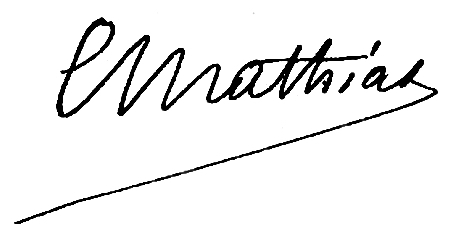
Signature of: émile mathias